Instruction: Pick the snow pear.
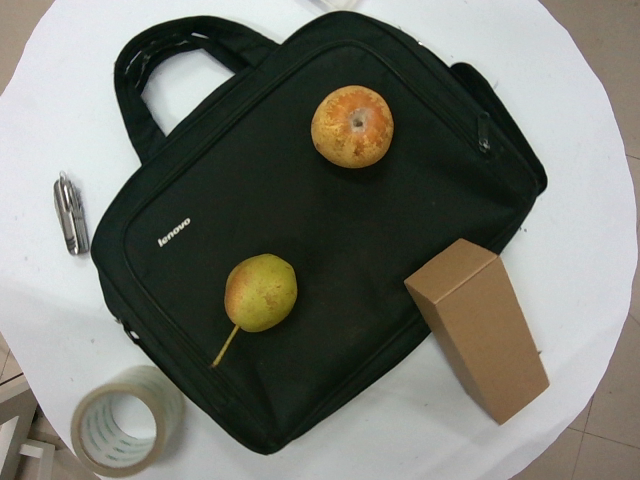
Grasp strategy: vertical